Question: What could the diagnosis suggest?
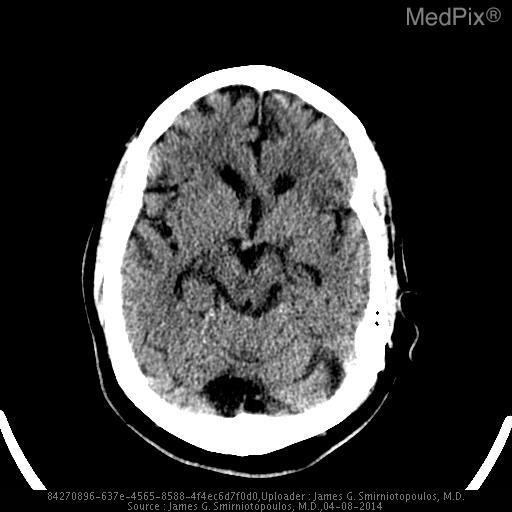
Answer: The possible diagnosis includes Low grade glioma (astrocytoma Gr 2)
Lacunar infarction
Subcortical white matter infarct
Cortical MCA infarction.